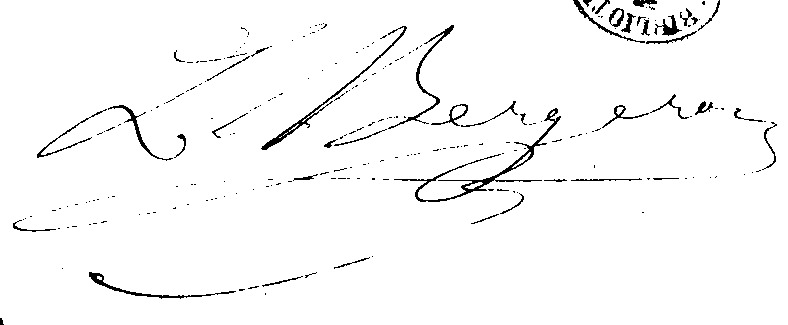
Signature of: louis bergeron